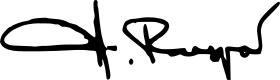
Signature of: titiek puspa